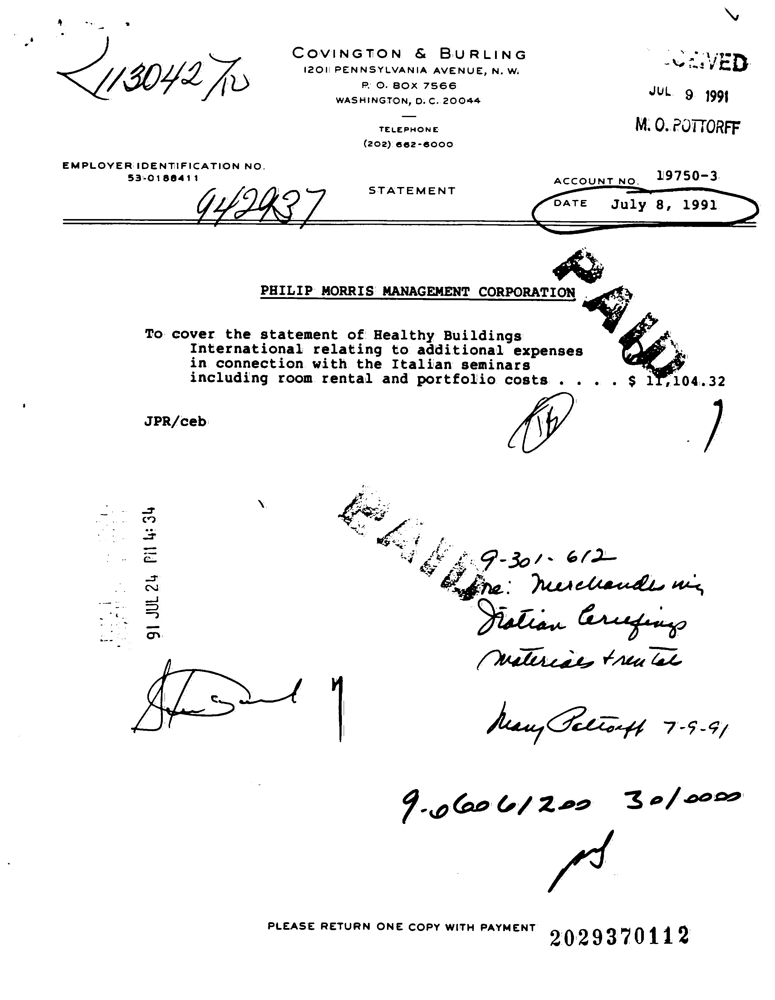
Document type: Invoice